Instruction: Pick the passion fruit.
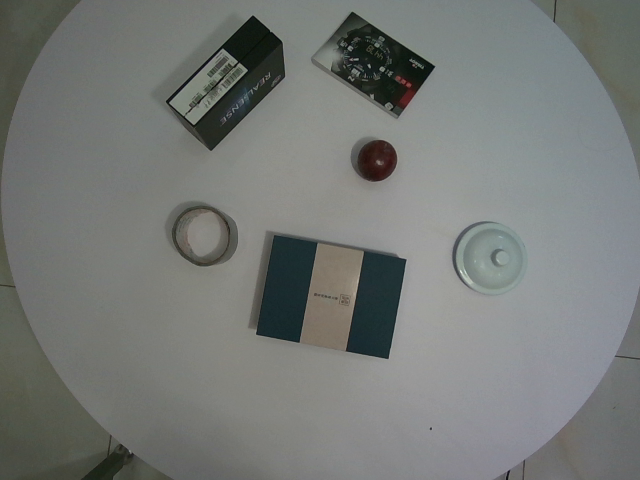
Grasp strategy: vertical